Question: How is the history relevant to the case?
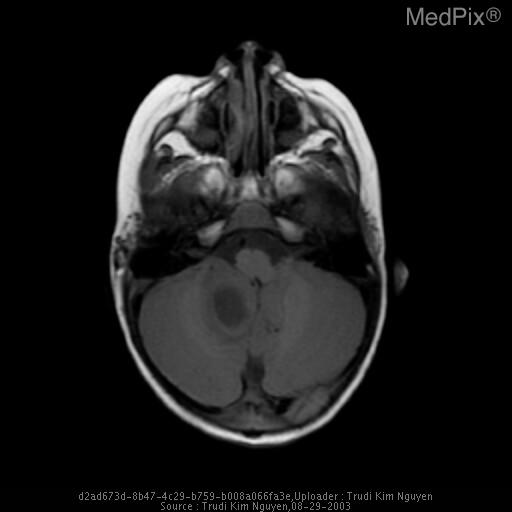
Answer: The patient's history of 21 month old male with high fever, mental status changes and possible seizure. is key in understanding the case.